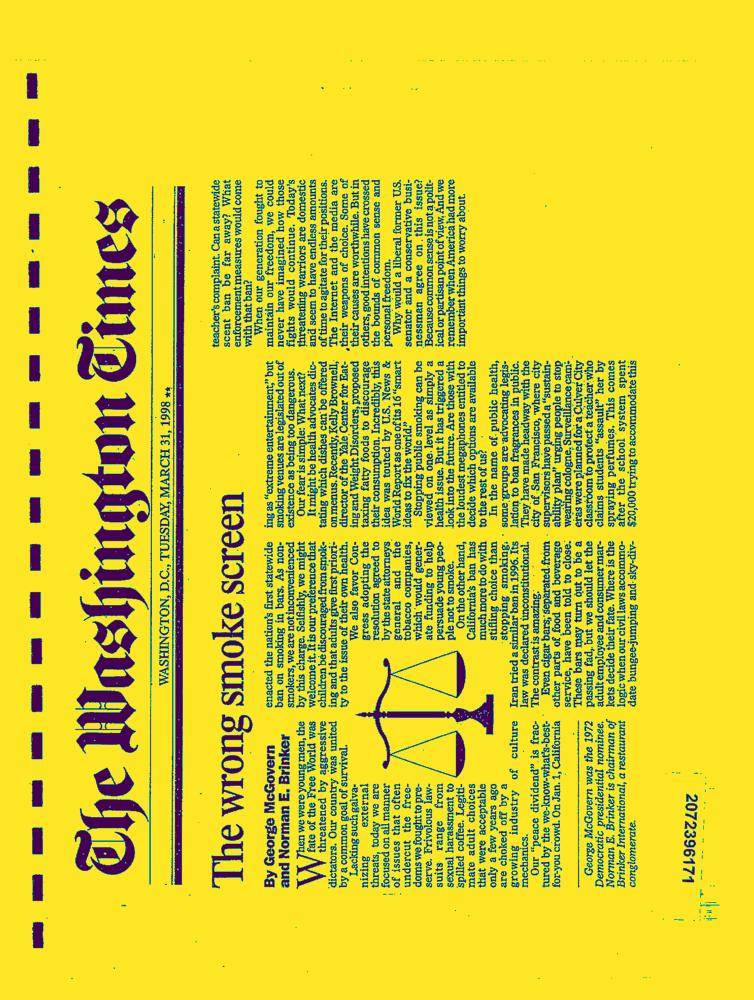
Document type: News-Article